Can you pull out the amount in words, numerical amount, payee's name, date of the cheque, and the bank's name from the image?
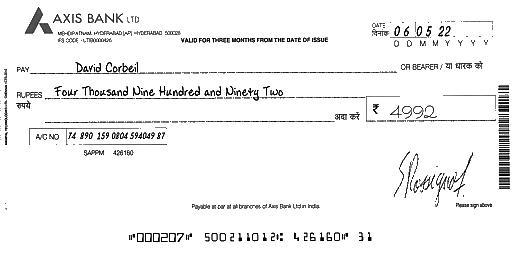
amt_in_words: Four Thousand Nine Hundred and Ninety Two
amt_in_figures: 4992
payee_name: David Corbeil
bank_name: AXIS BANK
cheque_date: 06/05/22